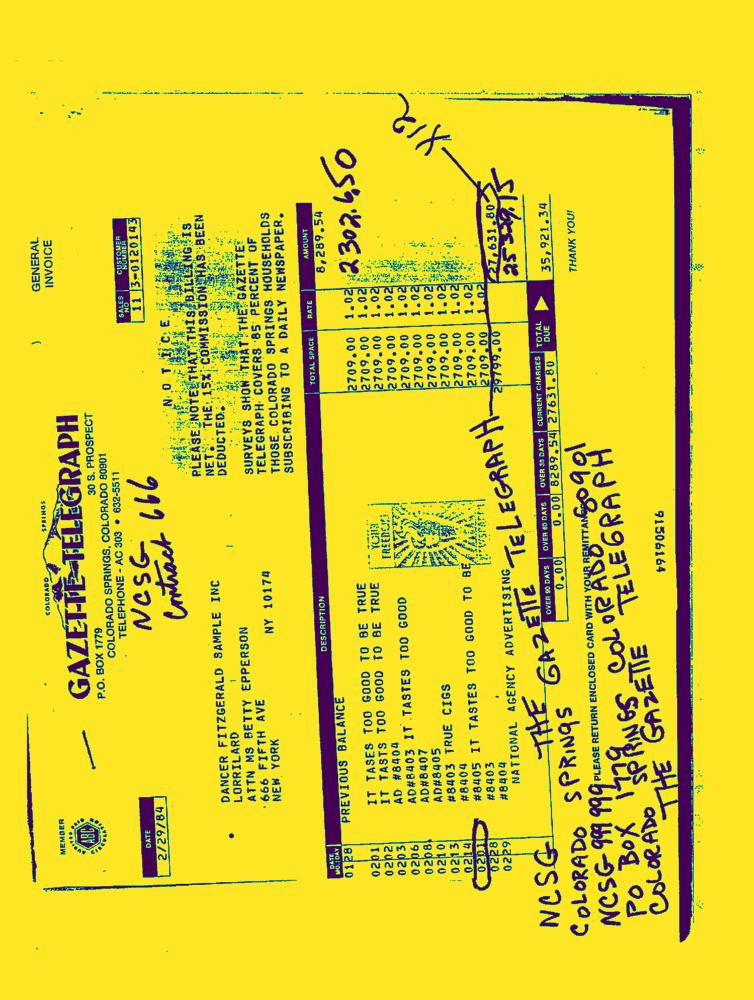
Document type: Invoice-Doc